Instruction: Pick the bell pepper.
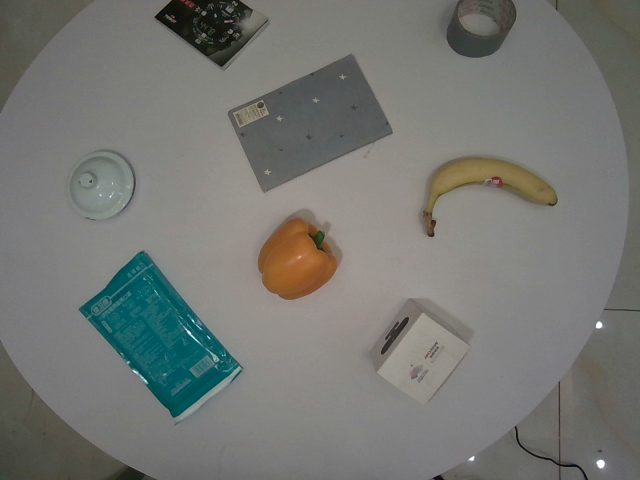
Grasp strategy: vertical